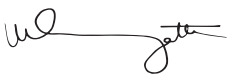
Signature of: uhuru kenyatta